Question: What was observed in the imaging?
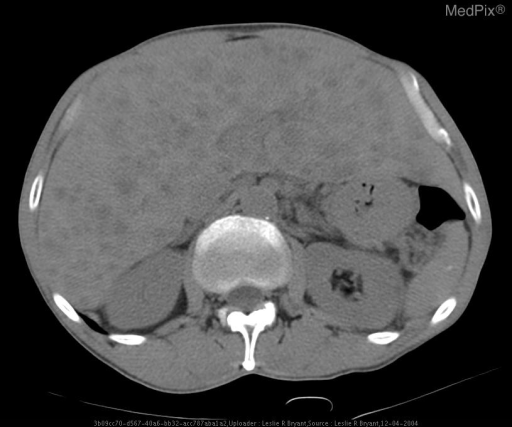
Answer: The imaging shows Multiple target appearing masses that have a hyperechoic center with a hypoechoic rim in the left and right lobes of the liver

The ultrasound was followed by a CT that demonstrated multiple low density solid hepatic masses. Non contrast CT- multiple low density solid hepatic masses.